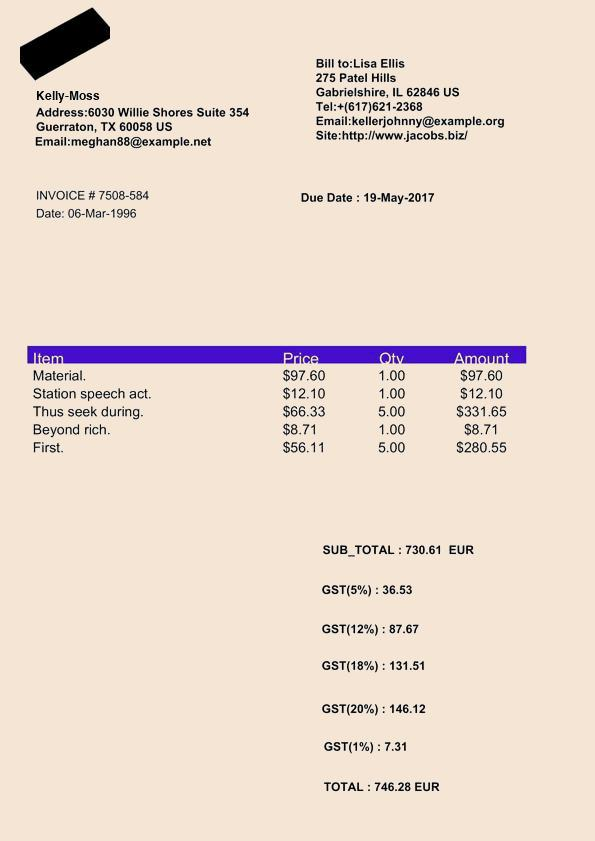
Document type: Invoice